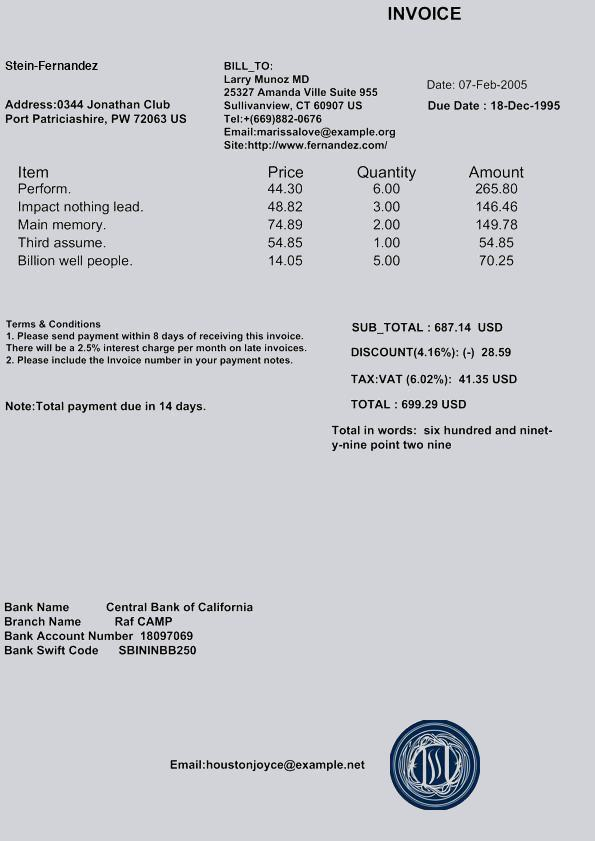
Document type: Invoice